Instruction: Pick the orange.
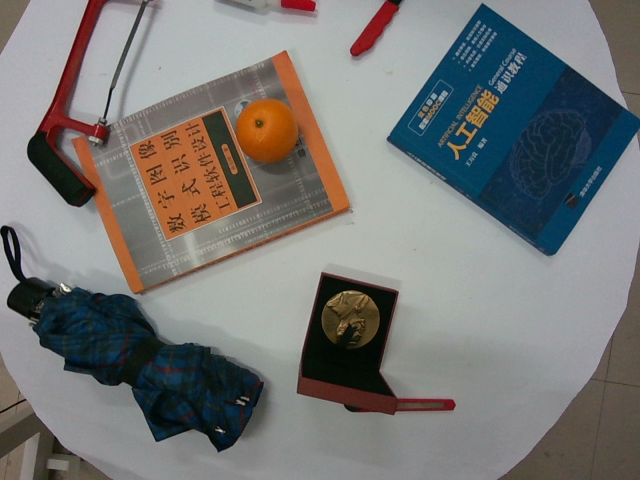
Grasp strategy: vertical